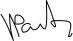
Signature of: victor ponta